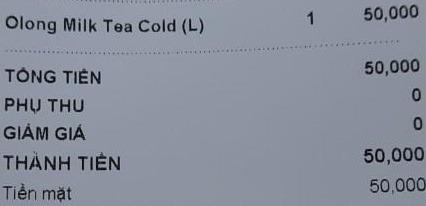
<table>
<tr>
<td>Olong Milk Tea Cold (L)</td>
<td>1</td>
<td>50,000</td>
</tr>
</table>

TỔNG TIỀN 50,000
PHỤ THU 0
GIẢM GIÁ 0
THÀNH TIỀN 50,000
Tiền mặt 50,000